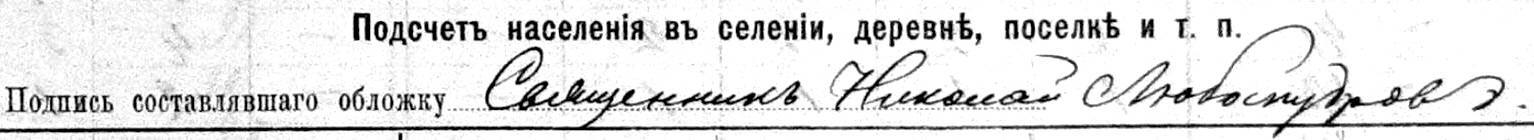
Signature of: nikolaĭ li u bomudrov